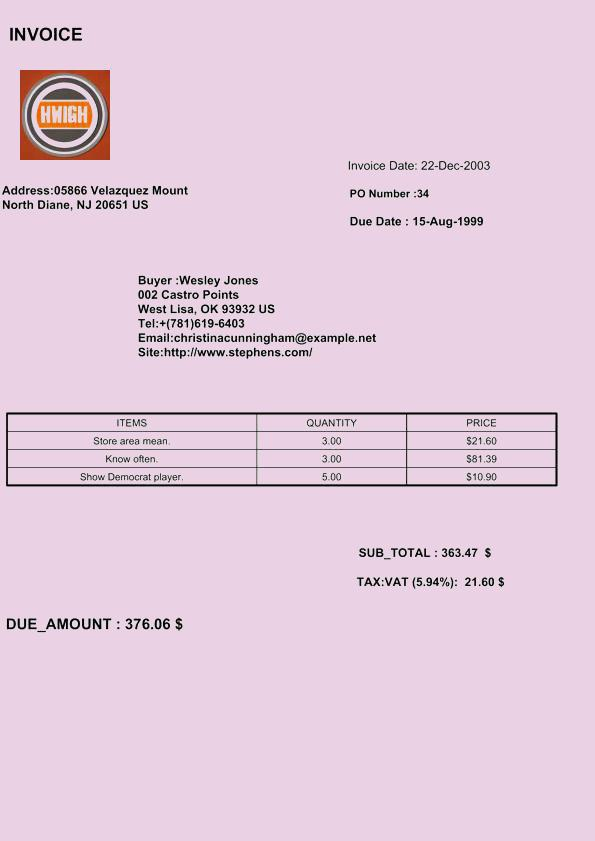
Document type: Invoice